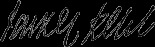
Signature of: james kent